Question: Talk about the condition:
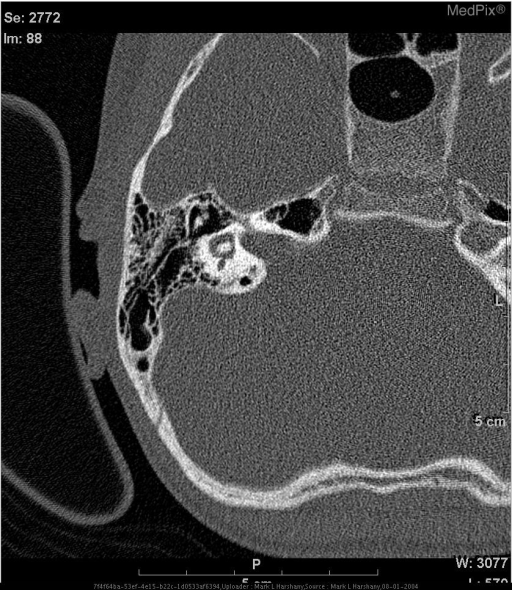
Answer: The disease is discussed as: In the original scientific report written in Latin by Carlo Mondini in 1791, titled The Anatomic Section of a Boy Born Deaf, translated to English by Gordon J. Hartley in the American Journal of Otology, the inner ear anomaly described by Mondini consisted of:

1) a cochlea of one-and-one-half turns instead of the normal two-and-one-half turns, comprising a normal basal turn and a cystic apex in place of the distal one-and-one-half turns;
2) an enlarged vestibule with normal semicircular canals; and
3) an enlarged vestibular aqueduct containing a dilated endolymphatic sac.

Thus, the cochlear anomaly was relatively mild, and would correspond to incomplete partition in the spectrum of congenital cochlear malformation because of an arrest of embryogenesis.  Arrests at earlier stages in the spectrum include cochlear hypoplasia and common cavity and cochlear aplasia. Even earlier arrests result in otocyst and complete labyrinthine aplasia (Michel's anomaly).

The most common of the congenital cochlear deformities is Mondini's defect, which occurs late in auditory embryologic development, usually at 7 to 8 weeks.  The scala separations of the lumen of the cochlea are not developed completely at this point.  Essentially, Mondini's defect is incomplete development of the two-and-a-half turns of the cochlea.  The basal turn is relatively well formed, but the middle and apical turns are malformed.  Variations in the number of remaining turns in the cochlea comprise various types of otic dysplasia.  Enlargement of the vestibule is not an uncommon finding with cochlear abnormalities.  Enlargement of the endolymphatic sac in association with a large vestibular aqueduct is present in about 20% of Mondini malformations.

Radiologically, the anomaly was recognized on polytomography by Jensen as early as 1969. Subsequently, he also described a more severe type of deformity consisting of an amorphous cochlear sac continuous with a dilated vestibule, for which he suggested the term "dysplasia". Unfortunately, the term "Mondini dysplasia" has come to mean virtually any congenital malformation of the osseous labyrinth detectable on radiographic examination.

A recent retrospective review of temporal bone high-resolution CT findings was performed because it was realized that the term Mondini deformity was being used to describe two different types of incomplete partition of the cochlea. By taking inner ear measurements on radiologic findings they confirmed the presence of two different types of incomplete partition: IP-I (unpartitioned cochlea, cystic cochleovestibular malformation) and IP-II (incompletely partitioned cochlea, the classic Mondini deformity).

Incomplete partition type I (unpartitioned cochlea, cystic cochleovestibular malformation) is defined as a malformation in which the cochlea lacks the entire modiolus and interscalar septa, resulting in a cystic appearance and there is an accompanying grossly dilated vestibule. Cochlear measurements show no significant difference from normal.

The type I malformation is less differentiated than the type II malformation.  Classic Mondini deformity has three components (a cystic apex, dilated vestibule, and large vestibular aqueduct), whereas type I malformation has an empty, unpartitioned cochlea and dilated vestibule without an enlarged vestibular aqueduct.  Classic Mondini deformity represents a later malformation, so the degree of dysplasia is milder than that in type I.